Question: What is the name of the tenant mentioned in the document?
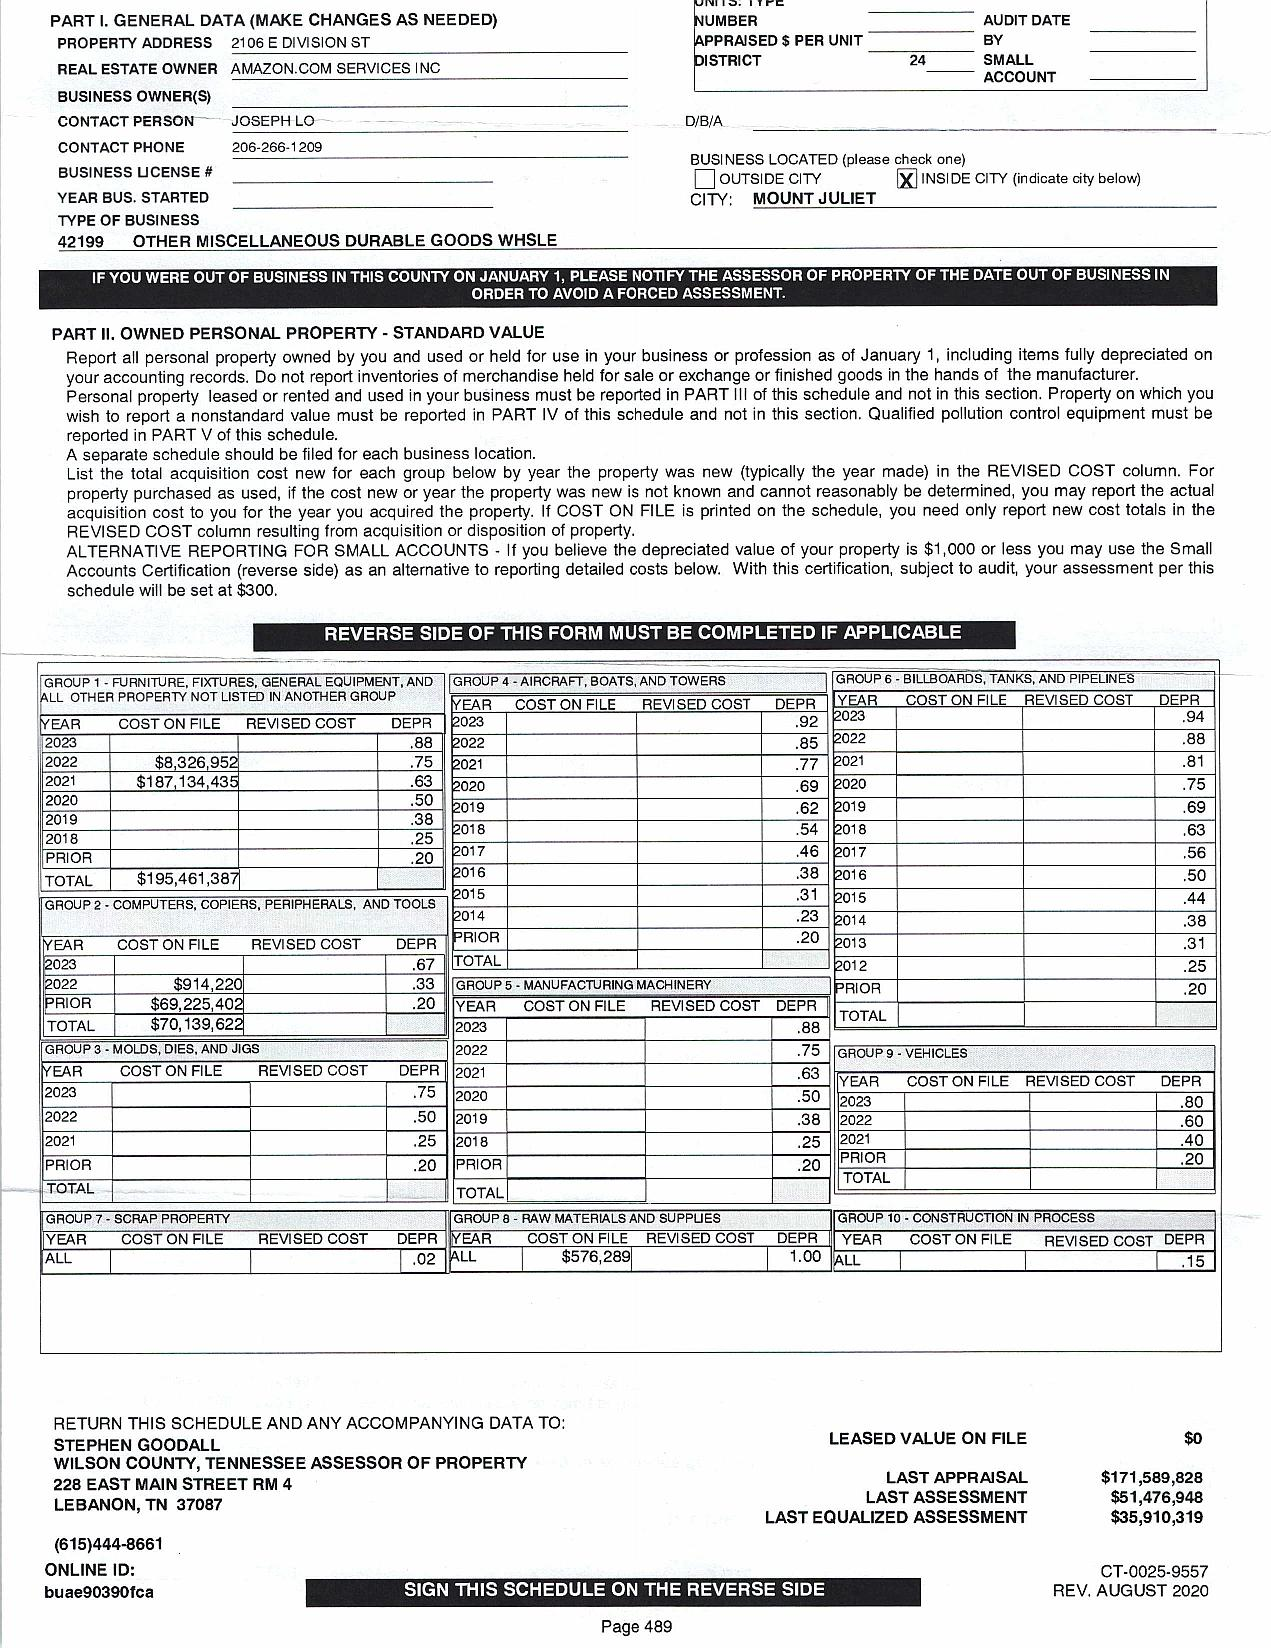
Answer: "AMAZON.COM SERVICES INC"